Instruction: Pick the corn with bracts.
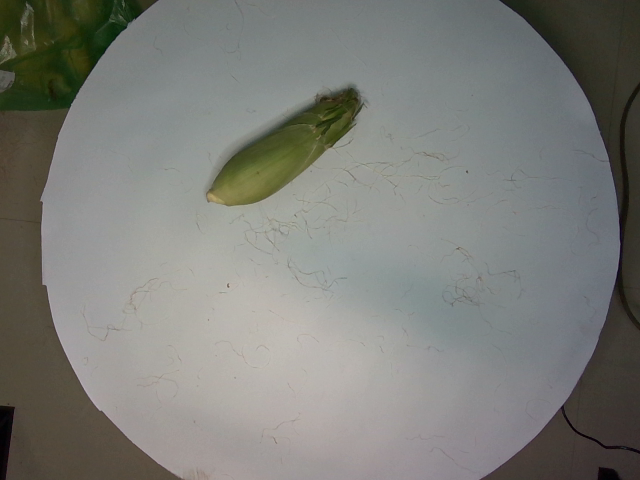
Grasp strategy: vertical